Question: What appears to be the issue?
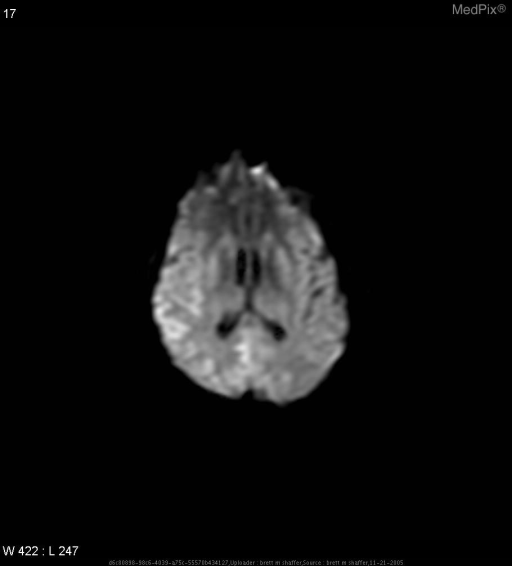
Answer: The findings suggest DWI Abnormalities in right occipital lobe/post temporal cortex w/o corresponding T2 changes.

PET: abnormal hypometabolism R cerebrum and R cerebellum.. Diffusion weighted image shows abnormal hyperintense cortical ribbon of right occipital lobe with extension into right posterior temporal lobe.. The patient might have a history of 63 y/o male with history of NHL, and three weeks of decreasing visual acuity, gait ataxia, and poor coordination of left arm, that is worse in AM and improving during the course of day. New onset of personality changes and mood lability..